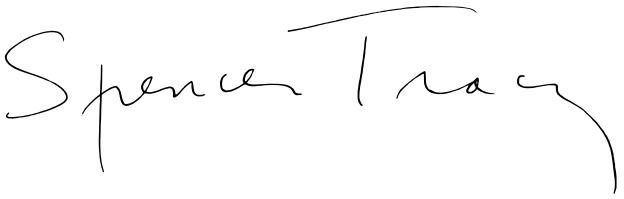
Signature of: spencer tracy